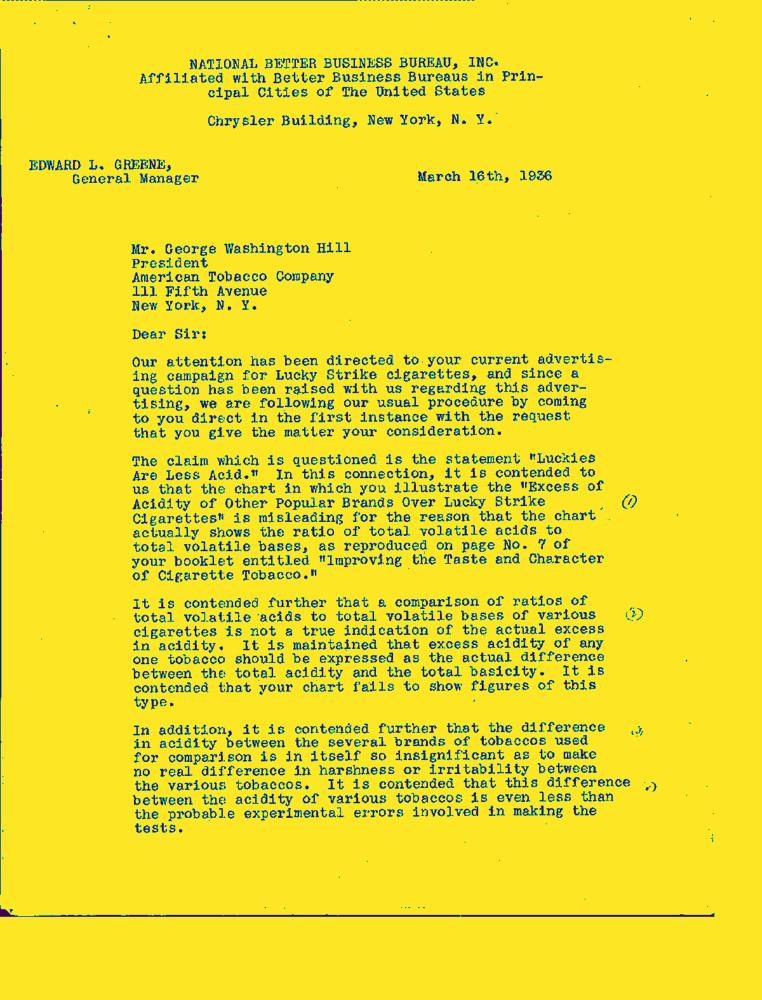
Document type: Letter-Doc